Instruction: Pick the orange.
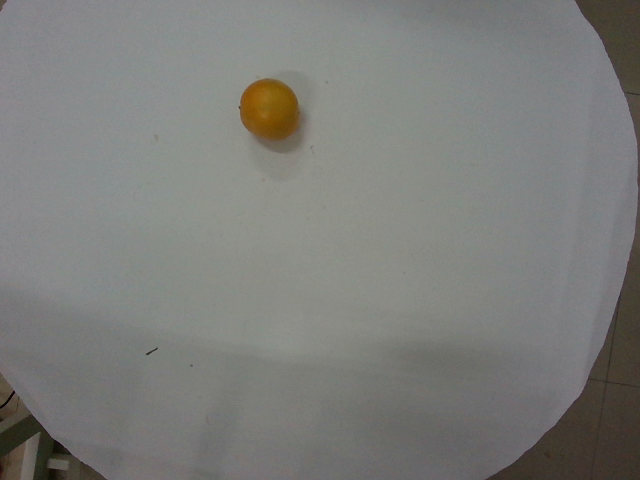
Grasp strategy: vertical